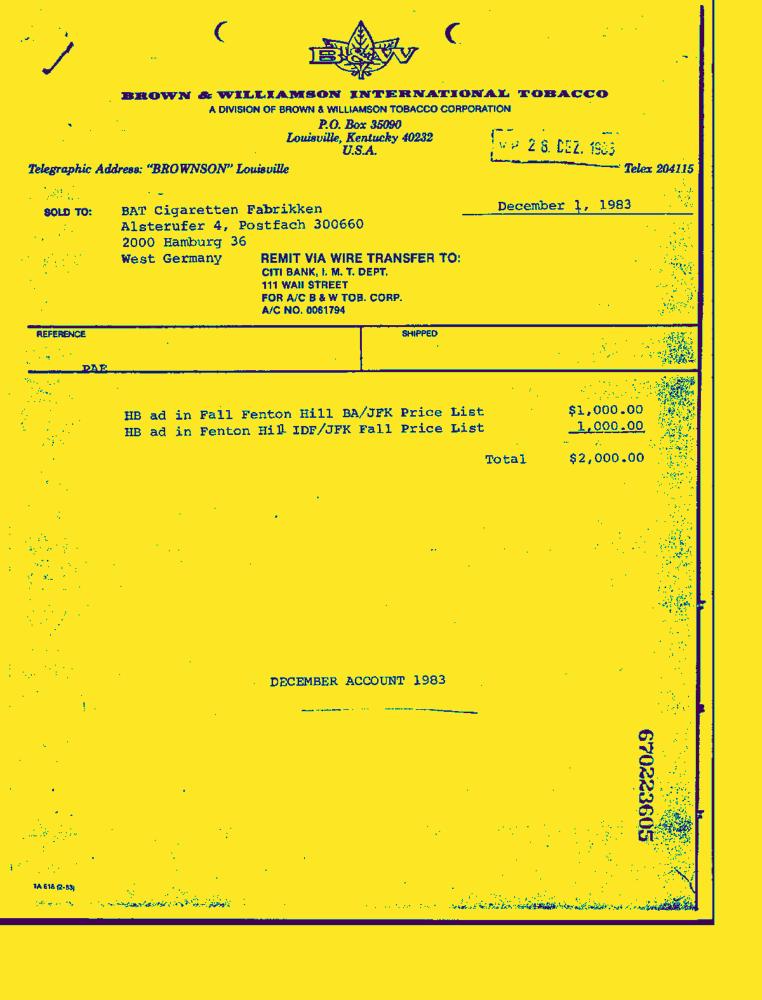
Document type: Invoice-Doc